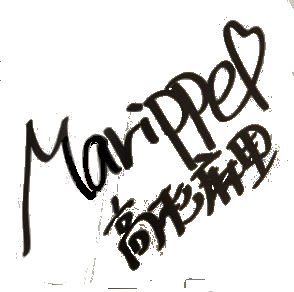
Signature of: mari takasugi